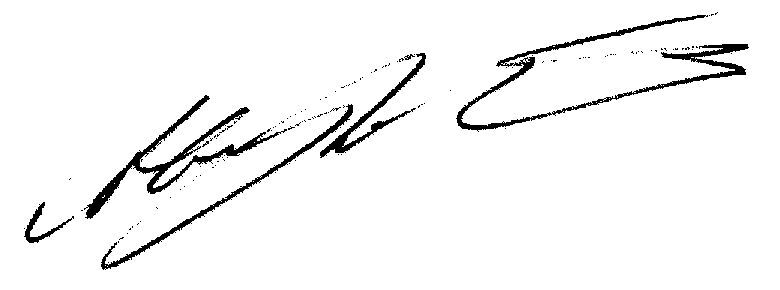
Signature of: alain de rothschild